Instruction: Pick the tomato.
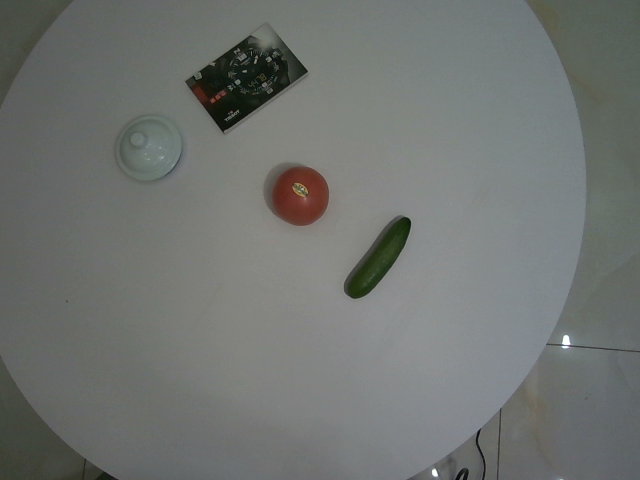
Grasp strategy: vertical